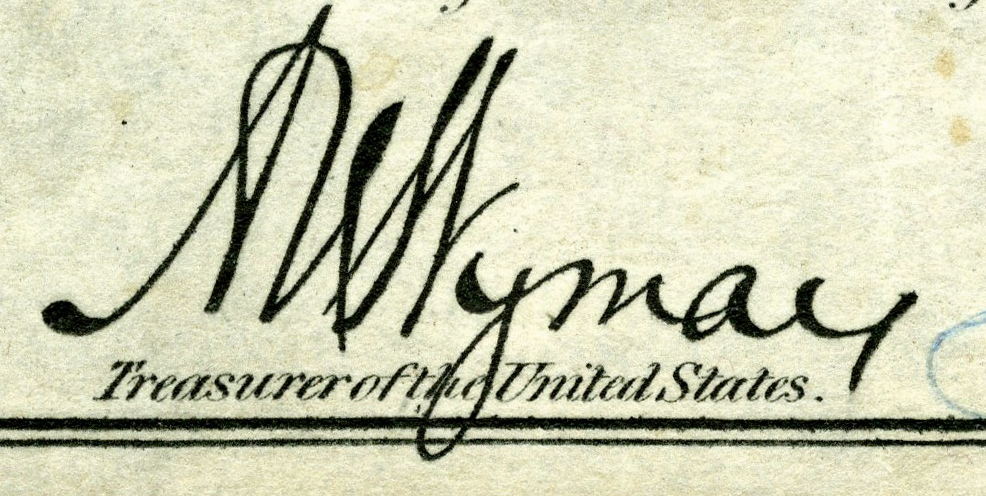
Signature of: a u wyman